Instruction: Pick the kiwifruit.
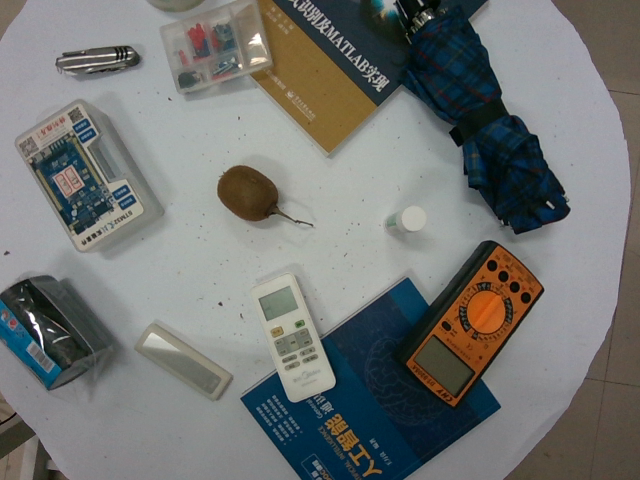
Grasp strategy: vertical